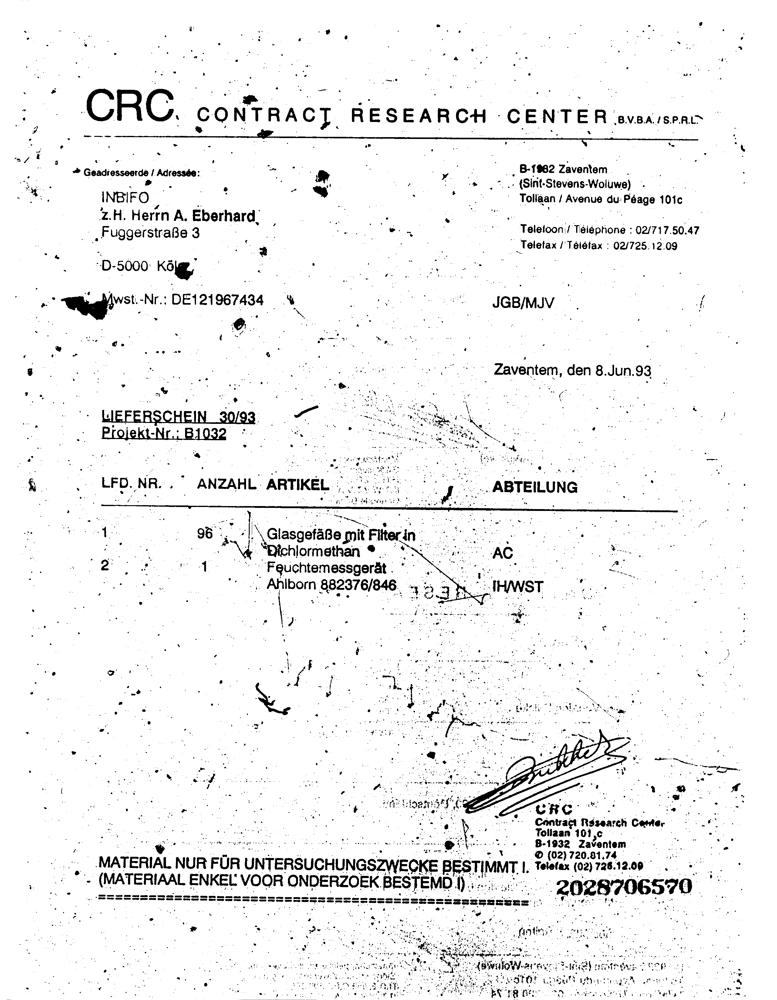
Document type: Invoice